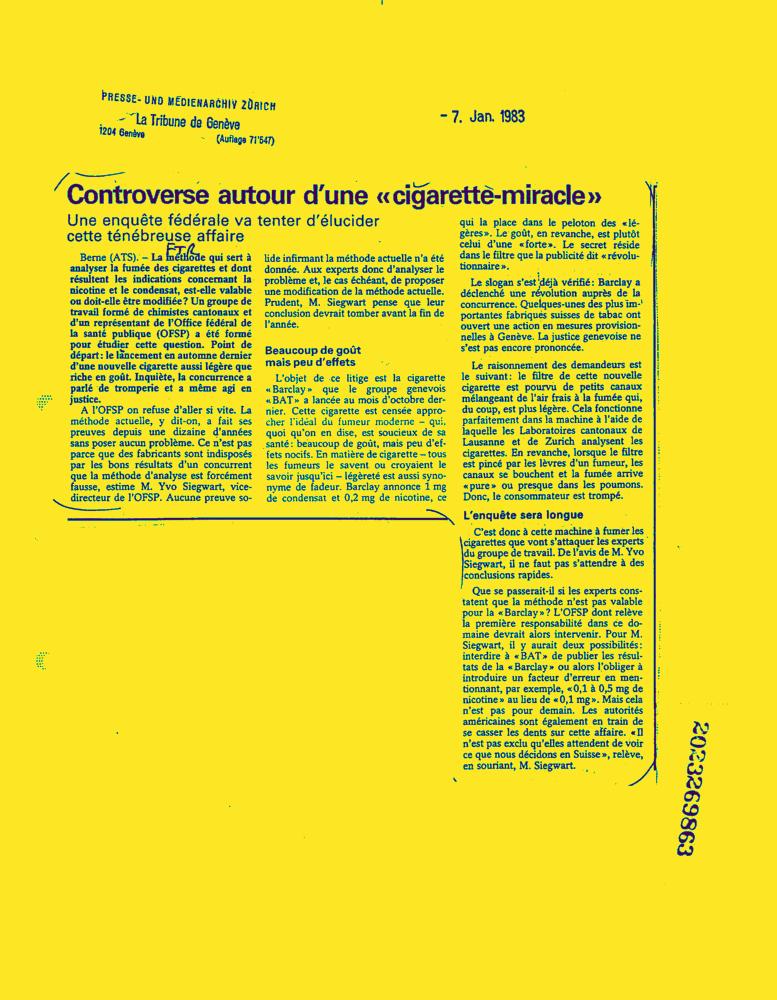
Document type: News-Article